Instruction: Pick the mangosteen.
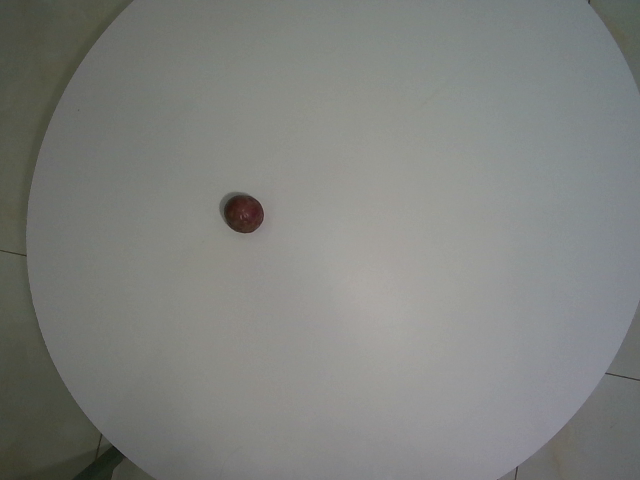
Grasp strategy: vertical